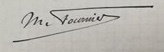
Signature of: mathieu fournier